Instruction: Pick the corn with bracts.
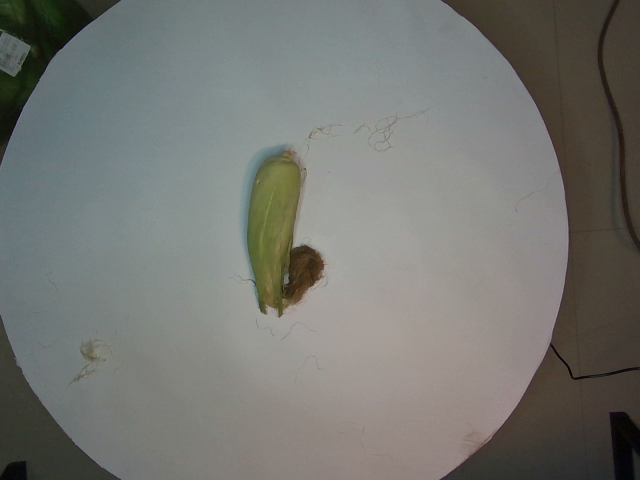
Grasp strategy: vertical